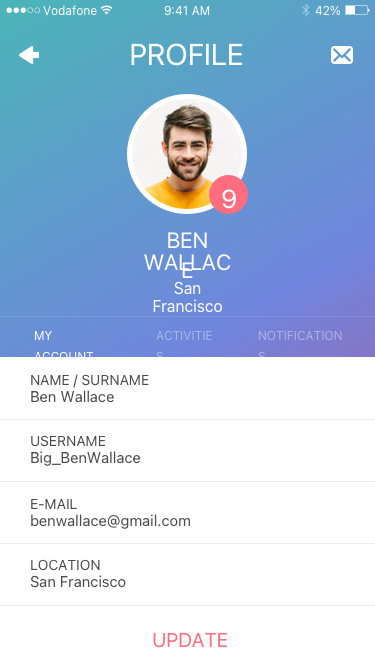
Text in this UI design:
San Francisco
LOCATION
benwallace@gmail.com
E-MAIL
Big_BenWallace
USERNAME
Ben Wallace
NAME / SURNAME
UPDATE
MY ACCOUNT
ACTIVITIES
NOTIFICATIONS
9
BEN
WALLACE
San Francisco
PROFILE